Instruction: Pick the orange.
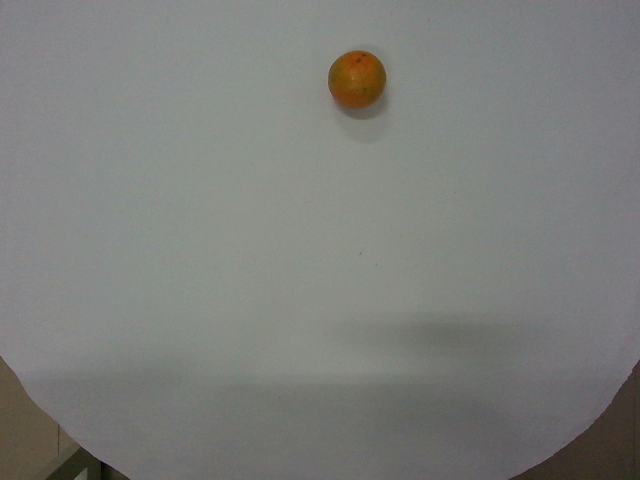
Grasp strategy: vertical